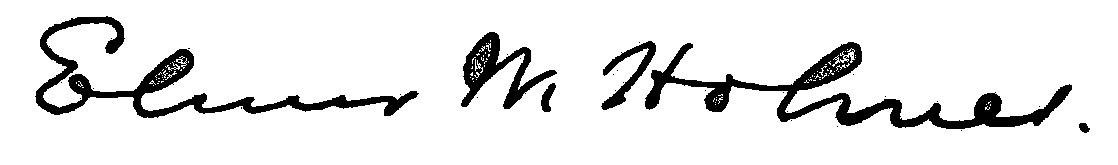
Signature of: elmer w holmes